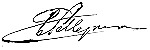
Signature of: carlos pellegrini